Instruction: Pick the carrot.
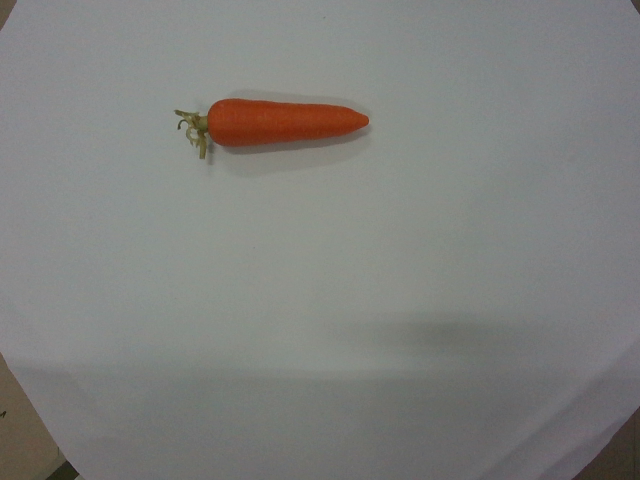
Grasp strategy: vertical